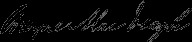
Signature of: wayne macveagh